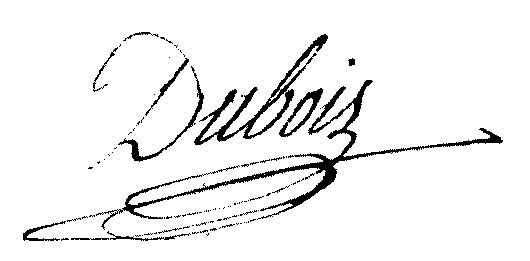
Signature of: jean claude dubois